Question: What was observed in the imaging?
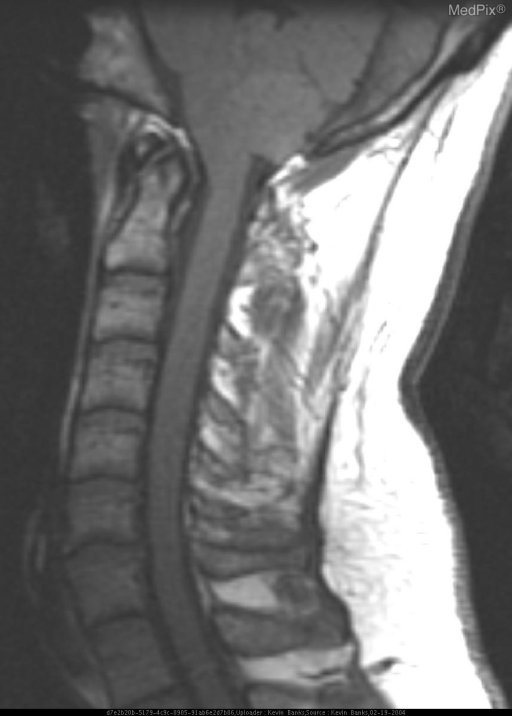
Answer: The imaging shows MRI of the cervical spine and with subsequent CE brain MR demonstrate a lobulated mass within the posterior fossa. The lesion appears to originate in the fourth ventricle and is centered on the midline. The tumor is isointense to gray matter on T1 and mixed iso/hypointense on T2 weighted images. There are scant areas of T1&T2 hypodensity seen which are representative of calcifications or flow voids. There is scattered enhancement with contrast administration. Sagittal T1WI of the cervical spine demonstrates a multilobulated mass in the inferior aspect of the fourth ventricle. The lesion is isointense to gray matter..